Patient: Unknown, age 4
Following a 4-day stay at the detox ward, a 20-year-old patient with a 5-year-long addiction to marijuana, a history of nicotinism and alcohol dependence, inhaling the so-called artificial hashish for 6 months was admitted to the lung disease department in serious condition with a suspected miliary tuberculosis. On admission, the physical examination demonstrated single bilateral rhonchi and rales over the lung fields, tachypnea, general cyanosis, and saturation of 65-72%. The patient reported catarrh lasting for 6 months; cough lasting 4 months, which was stronger for a week and a half preceding admission to hospital, 4 days of fever, diarrhea and dyspnea at rest. The patient denied hemoptysis or contact with tuberculosis.
Laboratory tests showed hypoxemic respiratory insufficiency, high titres of CRP, LDH, d-dimers, and NT-pro-BNP. Infection with HIV and HBV was excluded.
Oxygen therapy with 6 L/min of Encorton at a dose of 1 mg/kg body weight p.o., Clexane s.c. and antimycobacterial drugs were used.
Imaging examinations were ordered.
Chest X-ray showed diffuse, confluent interstitial changes of the highest intensity in the middle and inferior fields, and trace of pleural effusion. Besides, the image was unremarkable.
First HRCT showed massive generalized shading with air bronchogram in the middle and inferior fields, heterogeneous patchy changes in the superior fields. Complicated interstitial pneumonia with little pleural effusion was suggested.
Bronchofiberoscopy showed features of active inflammation of the bronchial tree.
Only Candida albicans was grown from cultures from bronchial washings; specific, non-specific flora and atypical pathogens (Bordatella pertussis, Legionella pneumophila, Mycoplasma pneumoniae, Pneumocistis jiroveci) cultures - negative.
Fluconazole p.o. was added to the above-mentioned therapy, which caused gradual clinical improvement.
A control chest HRCT performed after 3 weeks revealed normal cavities, mediastinum and pleura, disseminated confluent small nodules of varying degrees of saturation, local frosted glass-like changes, which in the inferior fields coalesced with nodules of the central part of the pulmonary lobule and thickened interlobular septa. The whole image suggested toxic lung injury to differentiate with P. jiroveci infection.
After five weeks spent in the department, initial clinical improvement and reduced oxygen therapy to 3 L/min, spirometry with diastolic test was performed. The first examination result showed a decrease in VC to 84%, FEV1 89%, FEV 1%, VC 105% of due value. In the second test after administering Berotec: VC 82%, FEV1 94%, FEV 1%, VC 113% of due value. Basing on the results there was a suspicion of restriction. Due to insufficient co-operation with the patient, plethysmography confirming the diagnosis was not performed.
In the histopathological examination (material obtained from open biopsy), the image corresponded to organizing pneumonia with lipid bodies in the organizing lesions; lesions most likely caused by inhaling irritants. A biopsied mediastinal lymph node - reactive (Figures 1-4).
Keywords: drugs, lung diseases, interstitial, lung injury, radiography, respiratory insufficiency
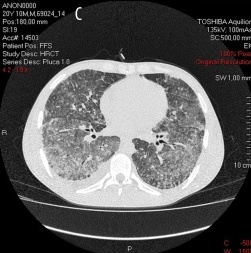
Image caption: (A-E) Control HRCT - normal cavities, mediastinum and pleura, disseminated confluent small nodules of varying degrees of saturation, local frosted glass-like changes, which in the inferior fields coalesced with nodules of the central part of the pulmonary lobule and thickened interlobular septa.